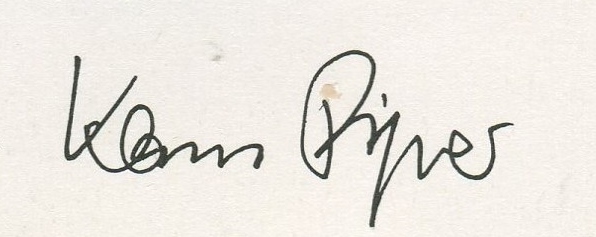
Signature of: klaus piper